Question: Talk about the condition:
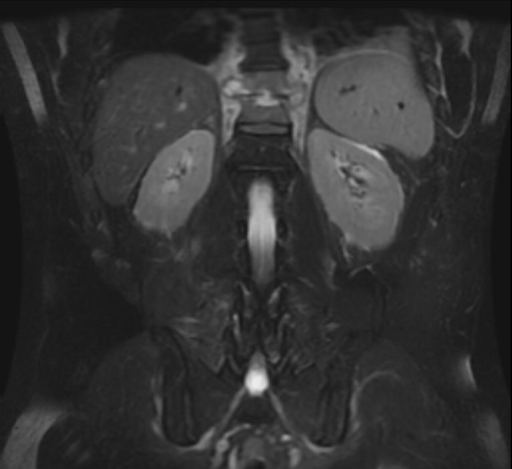
Answer: The disease is discussed as: Vertebral osteomyelitis is a rare disease that can occur at any age, but primarily in patients of middle age. Spread of infection is mainly hematogenous, however vertebral osteomyelitis can result from non-hematogenous sources such as direct inoculation from spinal surgery and penetrating trauma.  Blood-borne bacteria can seed the vertebral bodies via the spinal arteries. The primary venous route for extension from the pelvis to the spine is Batson’s vertebral venous plexus. This plexus contains no valves and is of variable direction, depending on the intra-abdominal pressure. Vertebral body endplates are well vascularized, and it is within the large venous sinusoids that the multidirectional blood flow allows the infection to spread throughout the vertebral bodies. Once the vertebral body endplates are infected, the pathogen can break through these endplates into the intervertebral space with resultant discitis. Most patients with vertebral osteomyelitis result from a remote site of infection, most frequently the urinary tract by hematogenous seeding.  Less commonly, affected patients have history of skin, respiratory, gastrointestinal or pelvic infections, or an episode of penetrating or non-penetrating trauma prior to the onset of vertebral osteomyelitis.  ent: